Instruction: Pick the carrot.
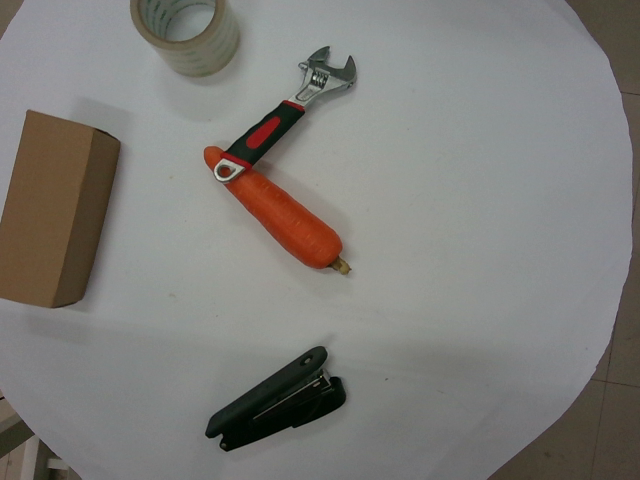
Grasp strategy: vertical